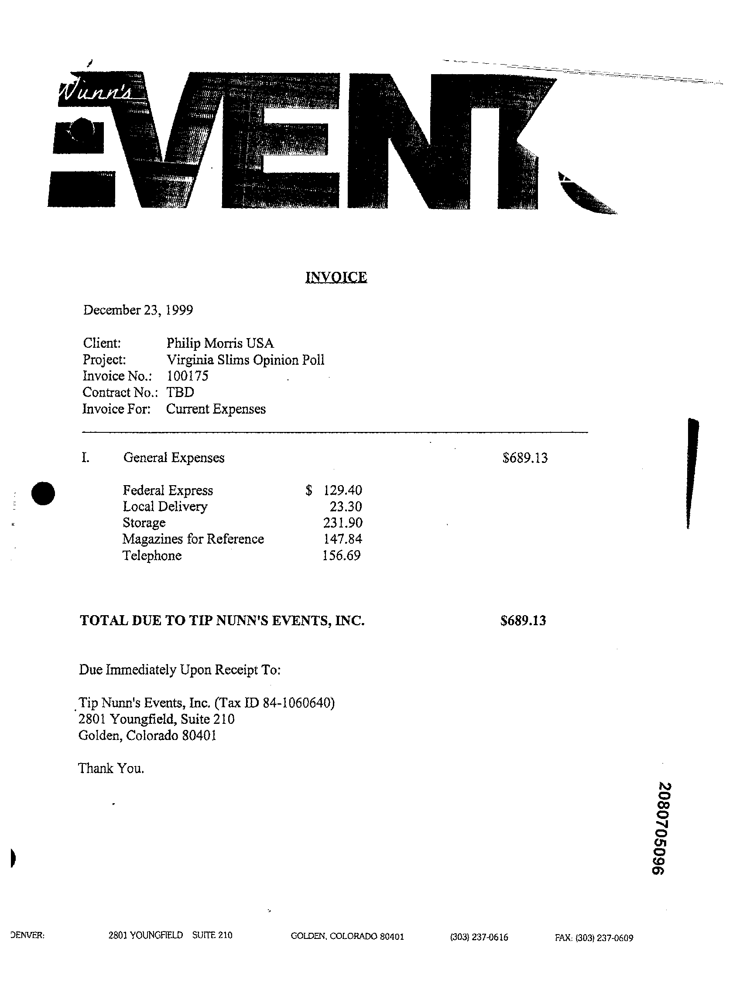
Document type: Invoice